Question: What could the diagnosis suggest?
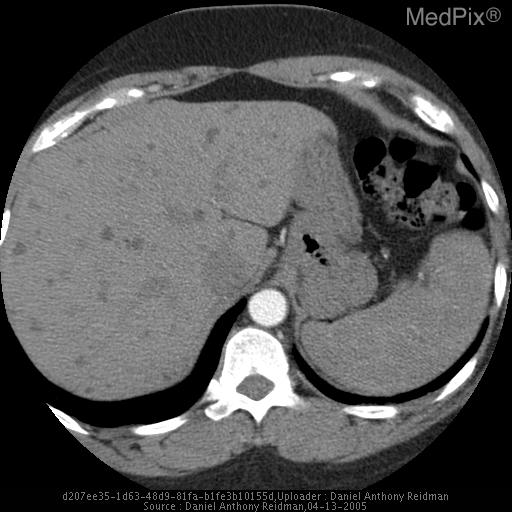
Answer: The possible diagnosis includes Numerous hepatic cysts
Polycystic liver disease
Hepatic microabscesses
Multiple metastases
Choledochal cyst 4-5.